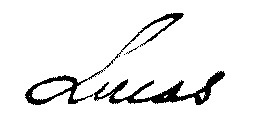
Signature of: julien lucas